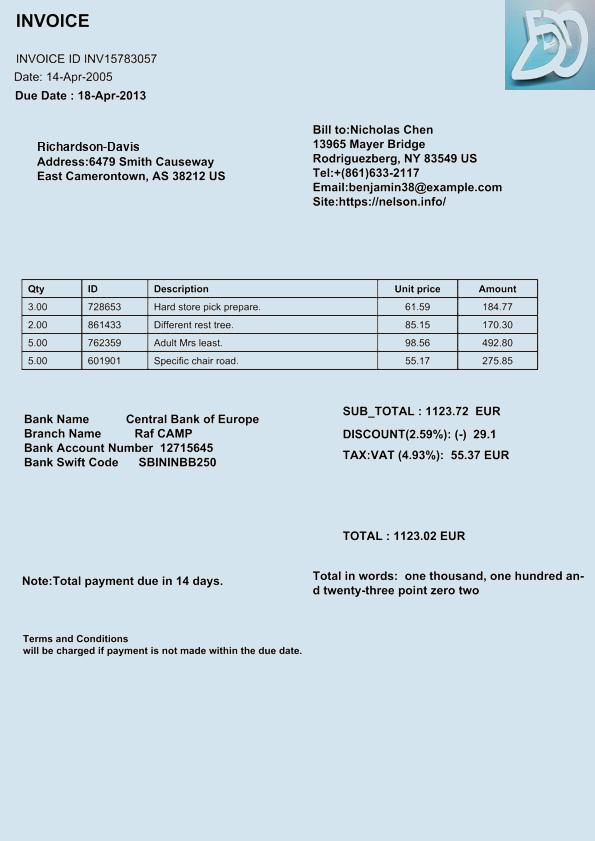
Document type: Invoice